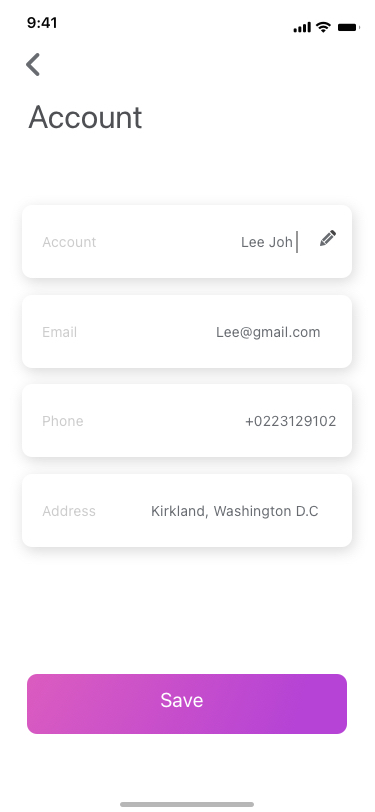
Text in this UI design:
Account
Account
Lee Joh
Lee@gmail.com
Email
+0223129102
Phone
Kirkland, Washington D.C
Address
Save